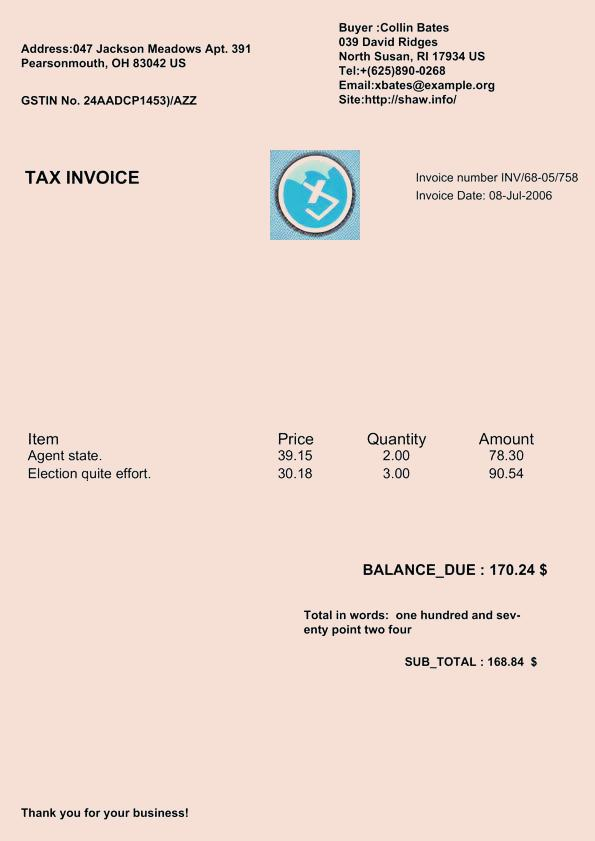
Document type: Invoice